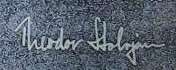
Signature of: theodor stolojan